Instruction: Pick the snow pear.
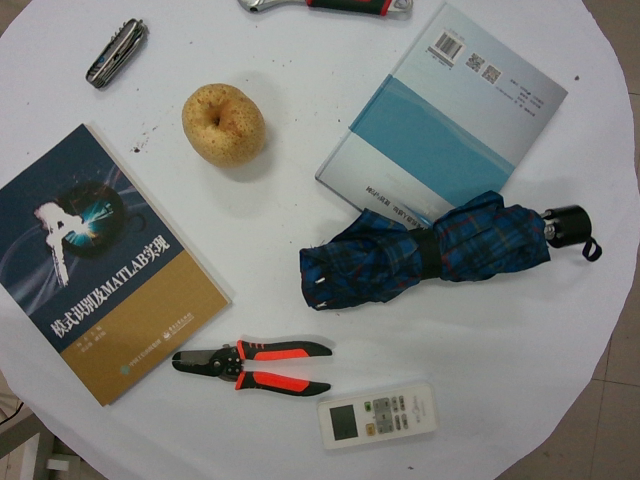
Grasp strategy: vertical